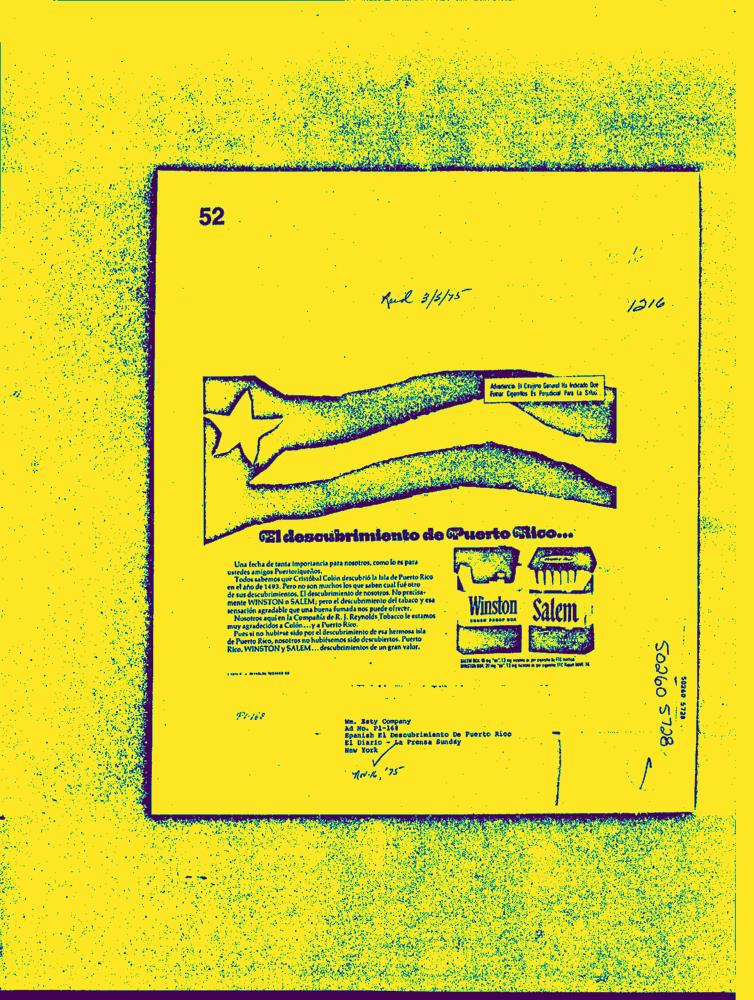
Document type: AD